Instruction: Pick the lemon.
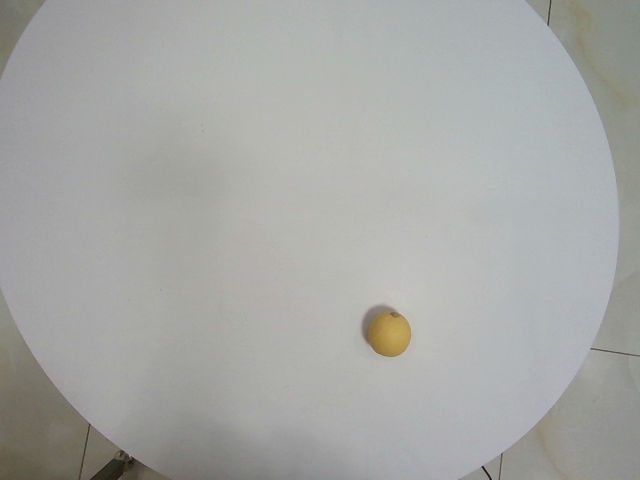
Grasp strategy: vertical